Question: How does the patient history play a role?
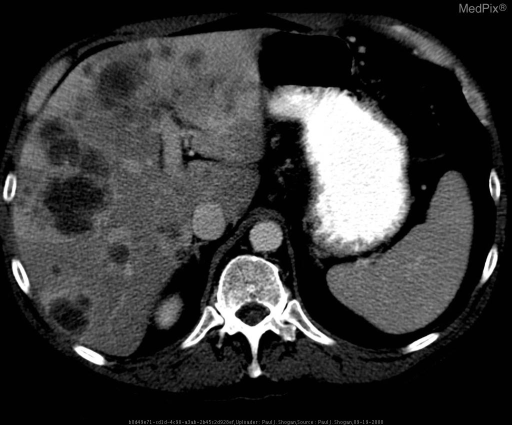
Answer: The patient's history of 52 yo male with RUQ pain and abnormal liver associated enzymes. is key in understanding the case.